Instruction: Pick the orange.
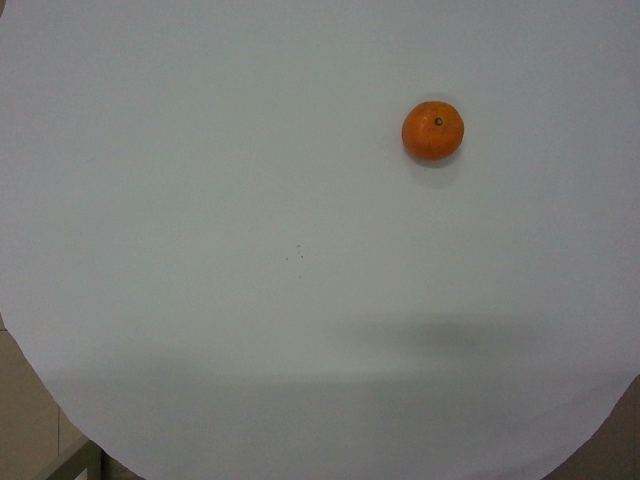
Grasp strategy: vertical